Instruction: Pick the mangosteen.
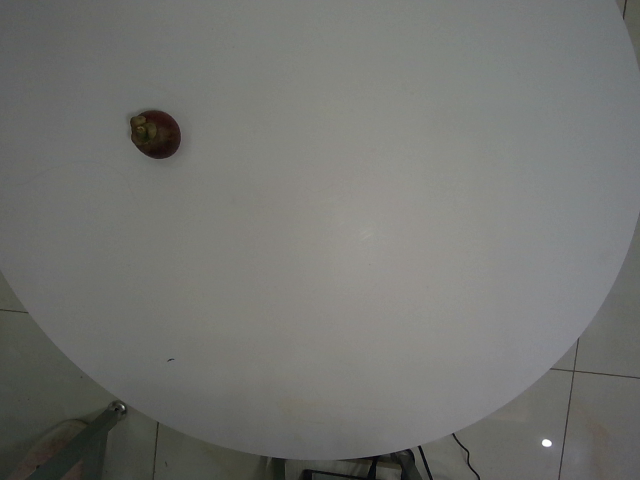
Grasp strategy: vertical